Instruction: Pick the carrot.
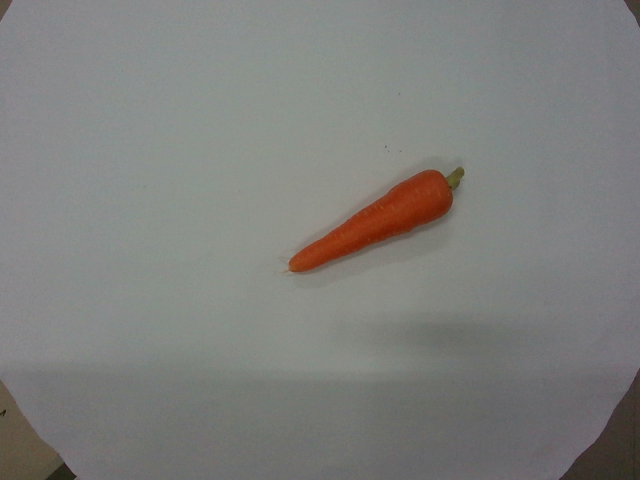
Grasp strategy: vertical